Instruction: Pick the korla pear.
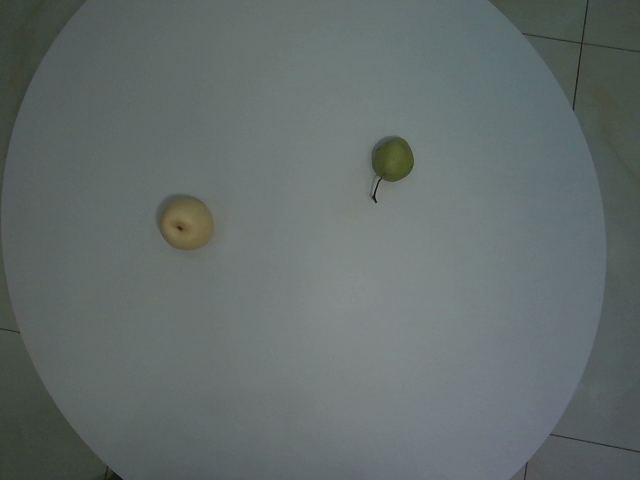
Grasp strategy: vertical